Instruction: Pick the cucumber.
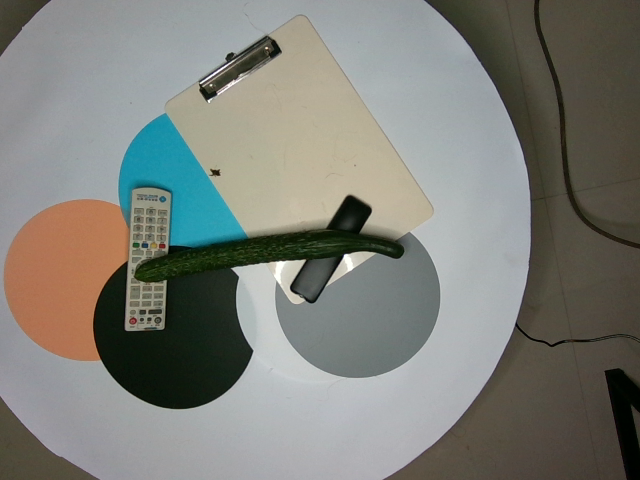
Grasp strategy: vertical